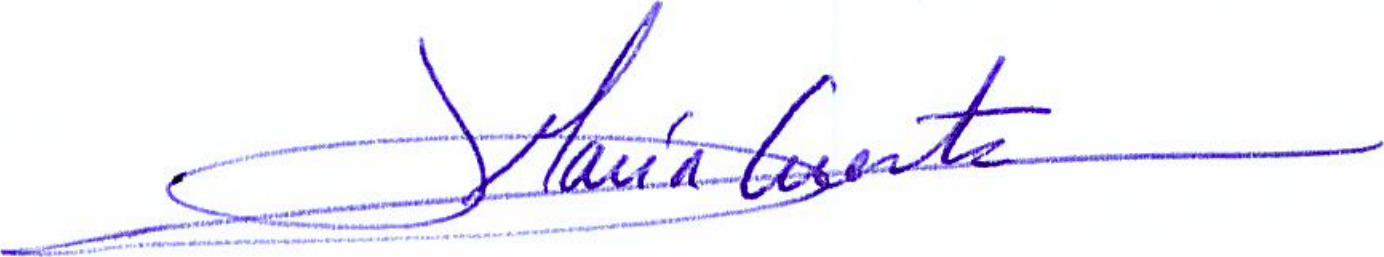
Signature of: maría del socorro cuesta rodríguez